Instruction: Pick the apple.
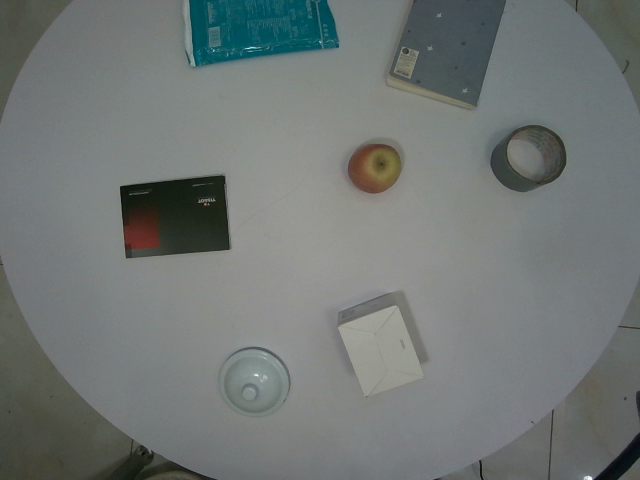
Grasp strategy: vertical